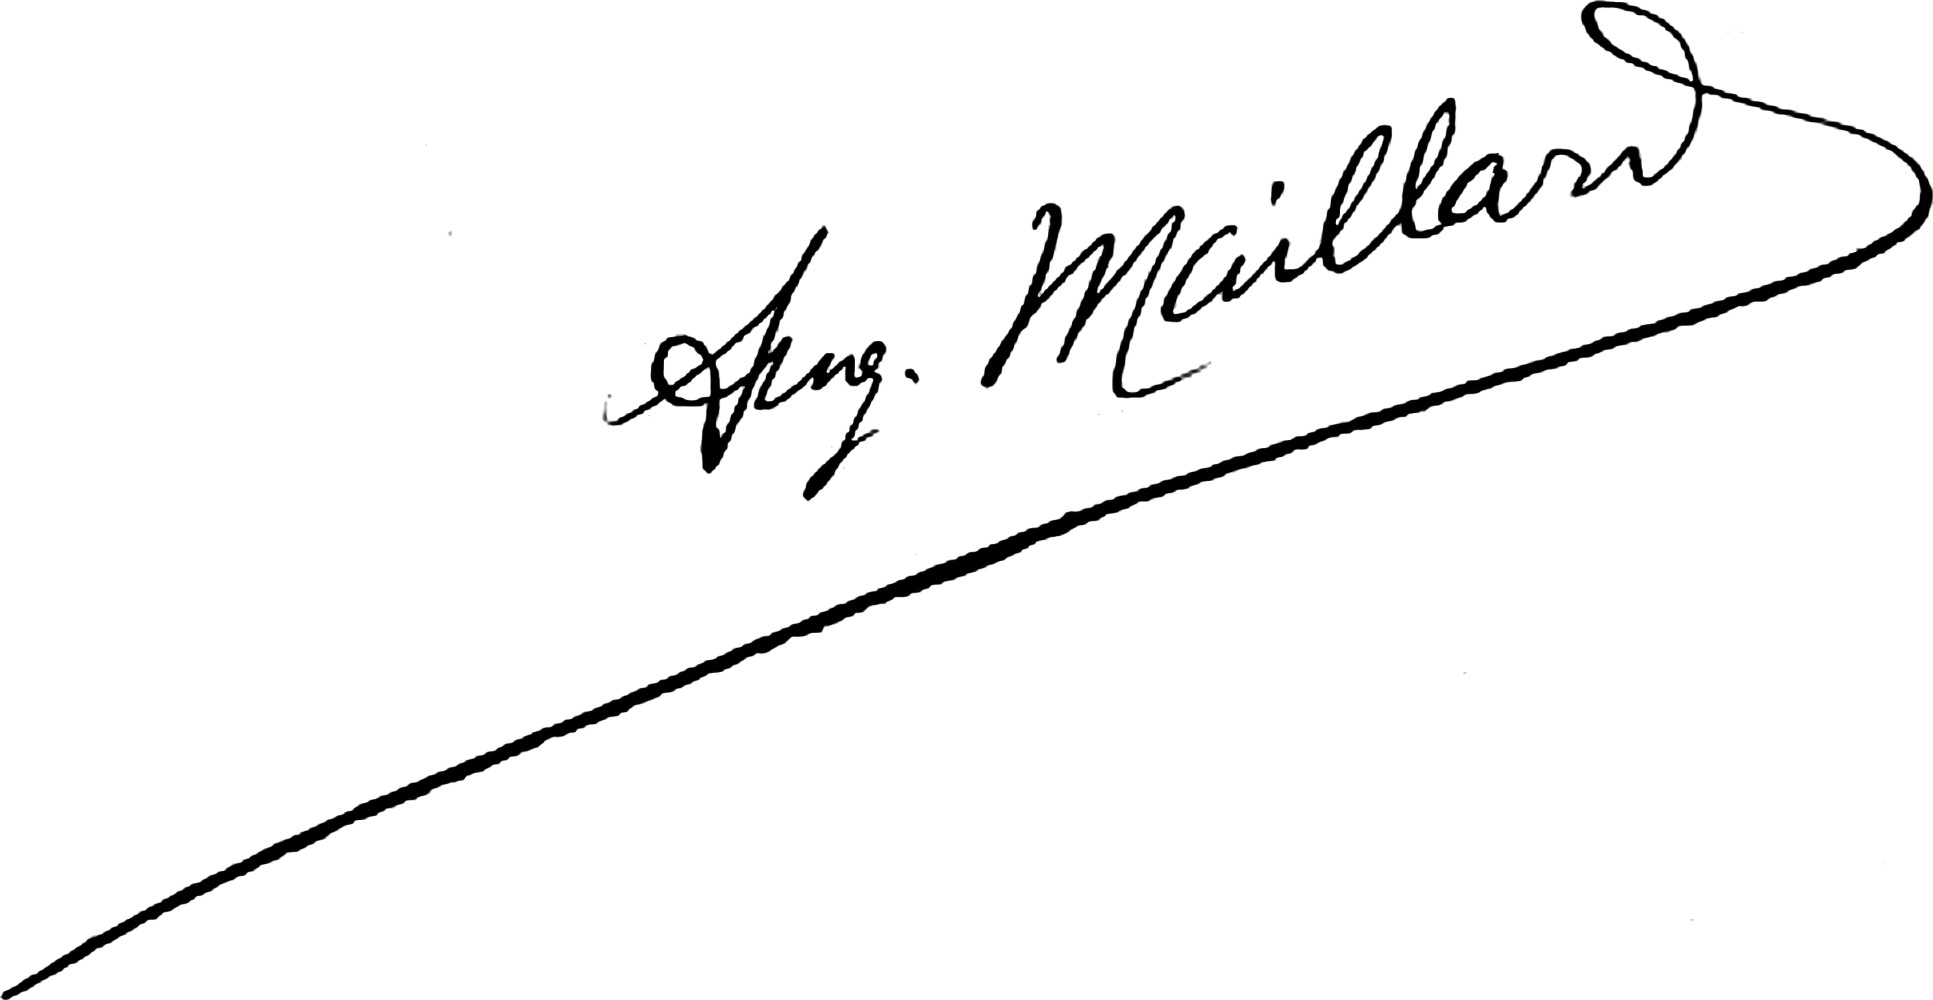
Signature of: auguste maillard